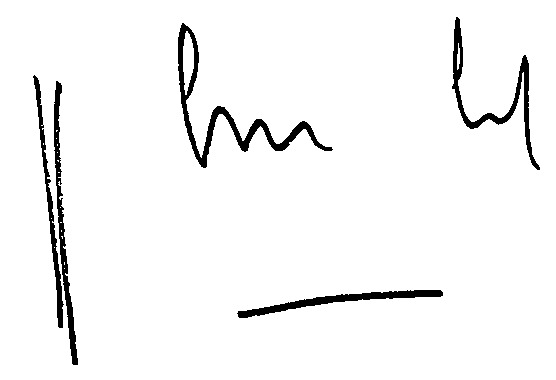
Signature of: jean jacques servan schreiber